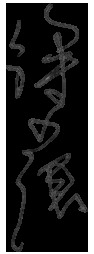
Signature of: norman chui